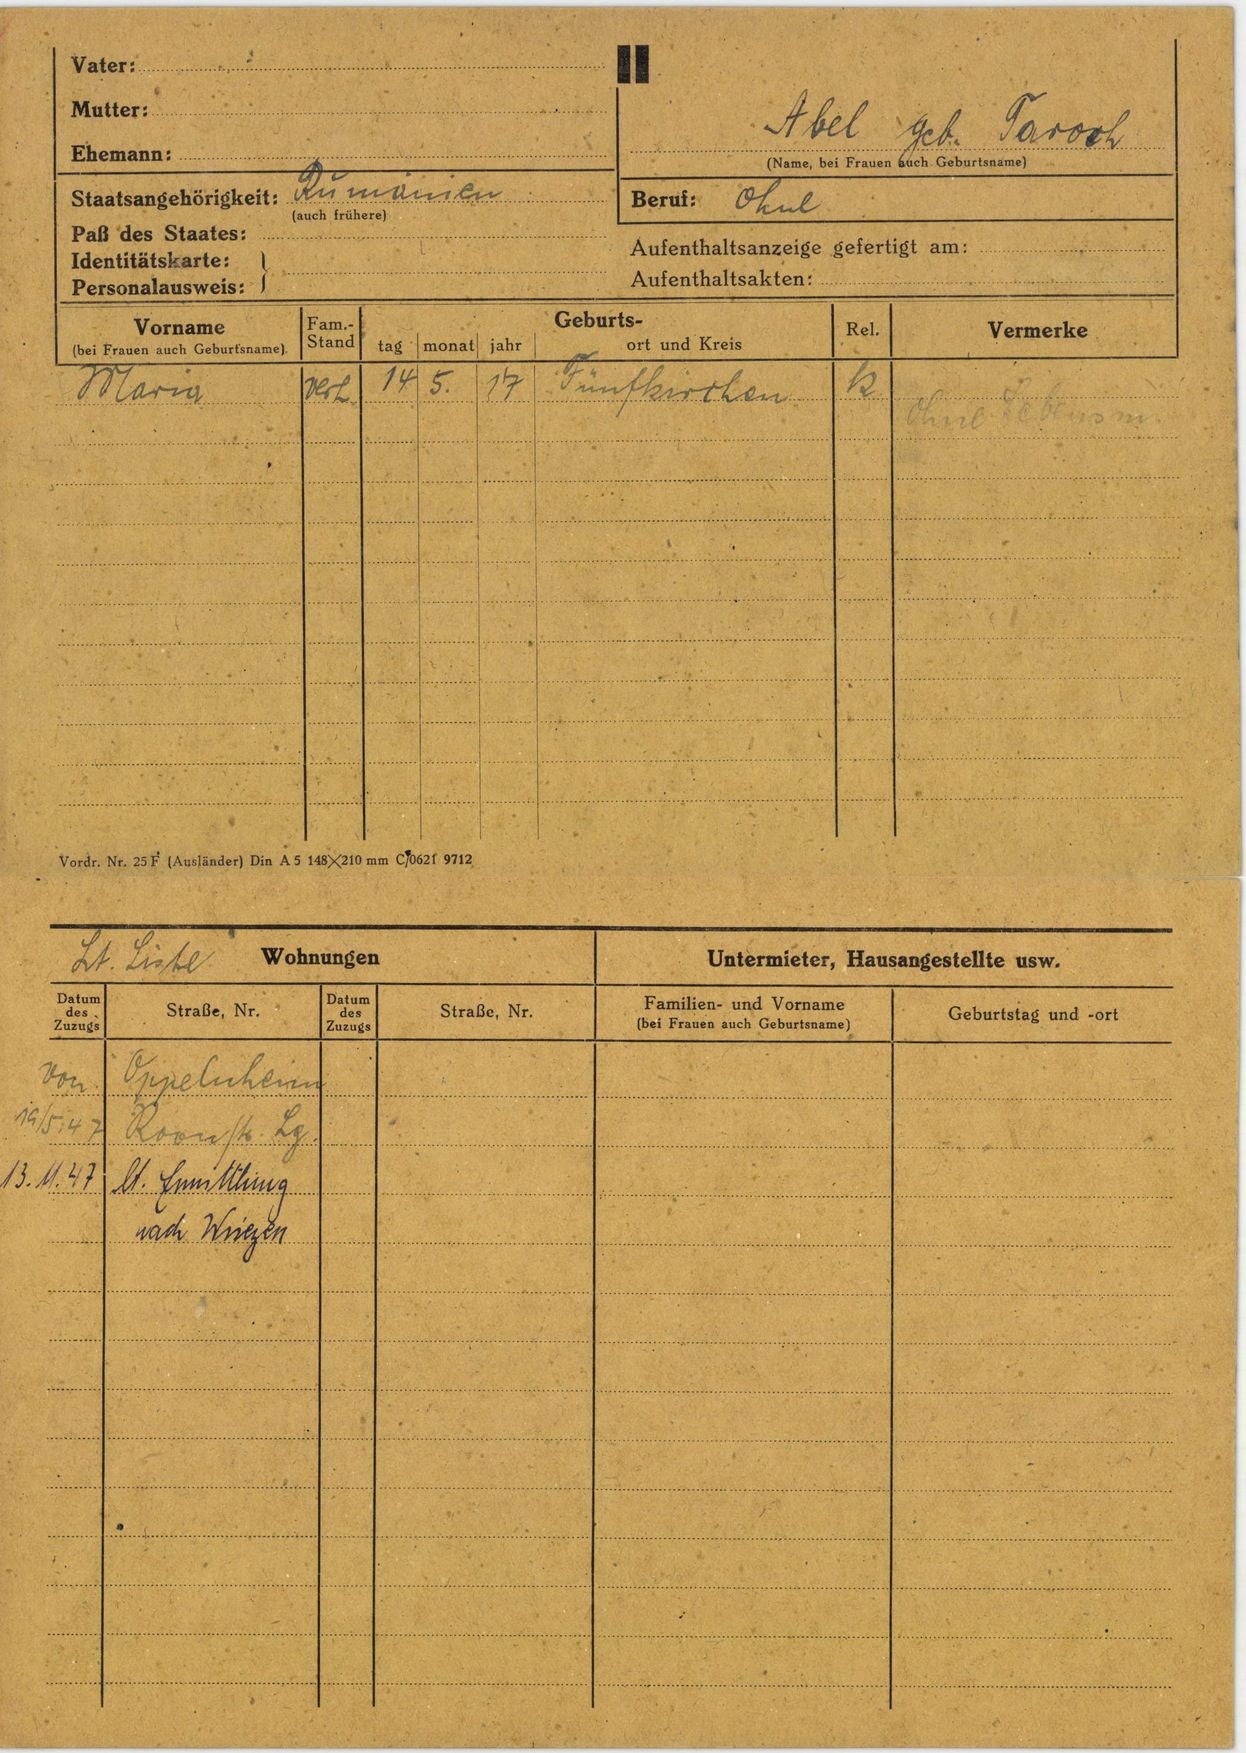
Abel geb. Taroch